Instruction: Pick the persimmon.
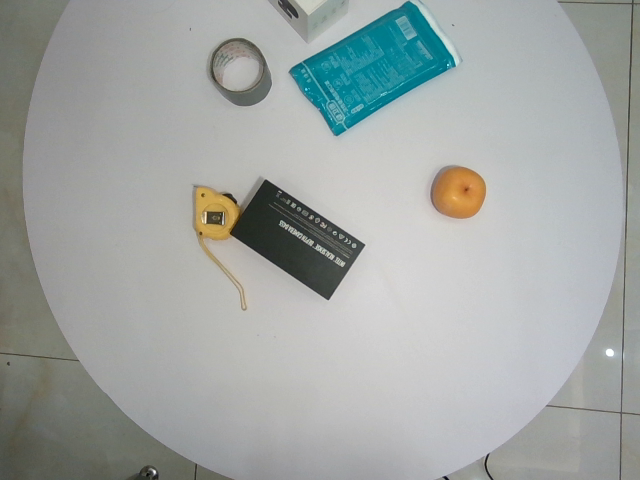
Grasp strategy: vertical